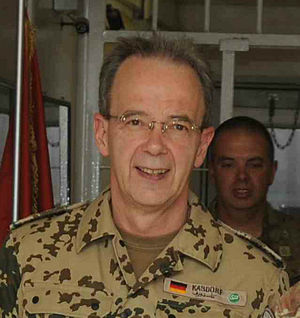
Herat, Afghanistan (July 20) LTG Bruno Kasdorf (ISAF COS) visited RCW HQ, accompanied by BG Claudio Berto - RCW COM.